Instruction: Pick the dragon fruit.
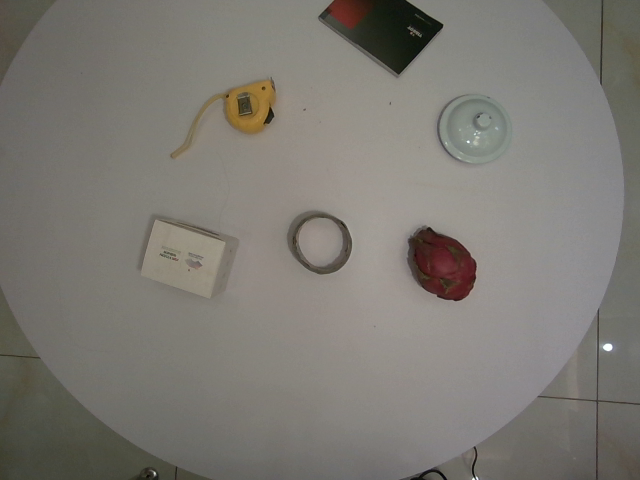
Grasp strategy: vertical